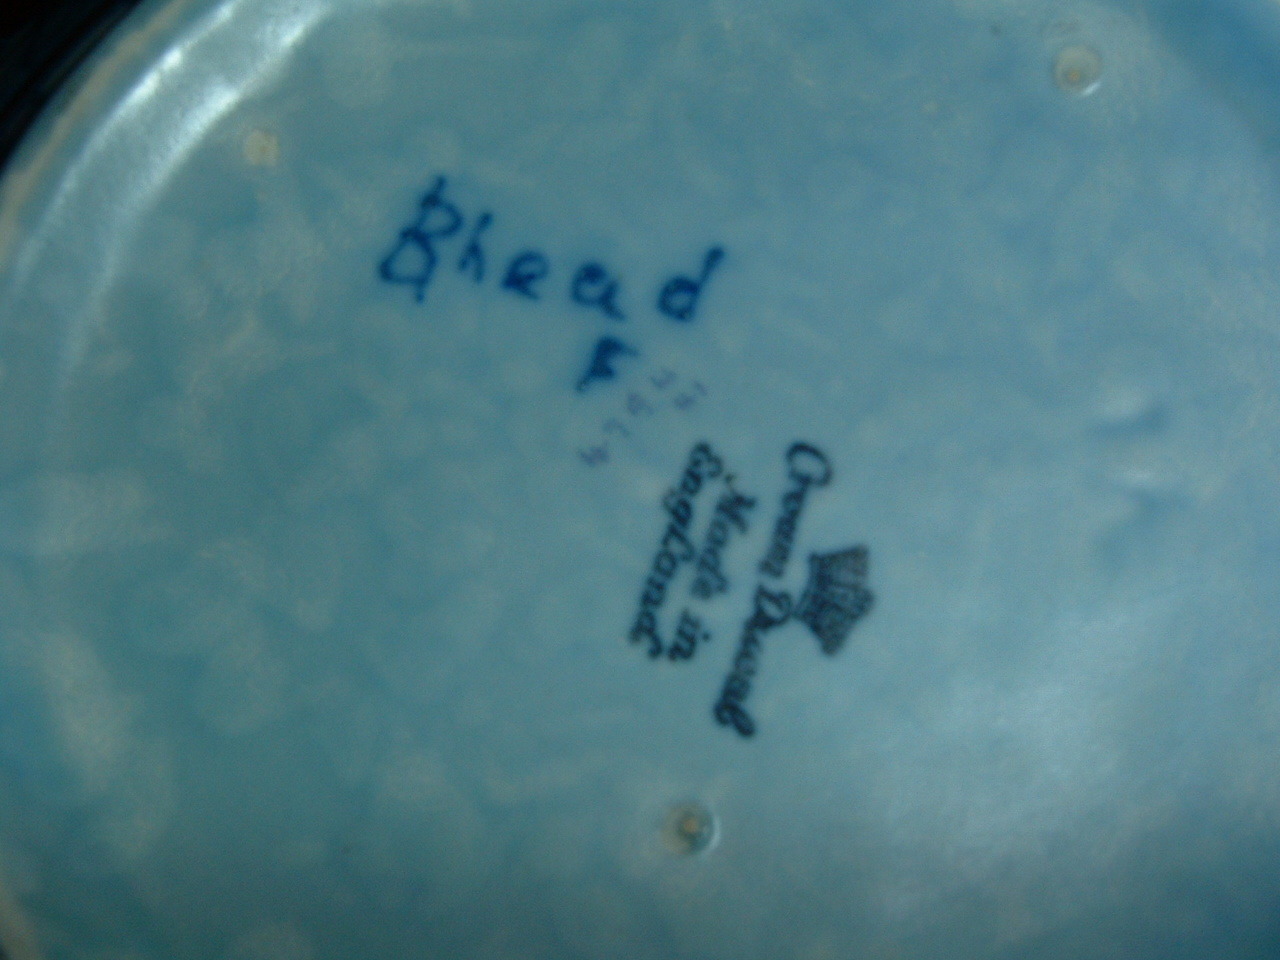
Signature of: charlotte rhead